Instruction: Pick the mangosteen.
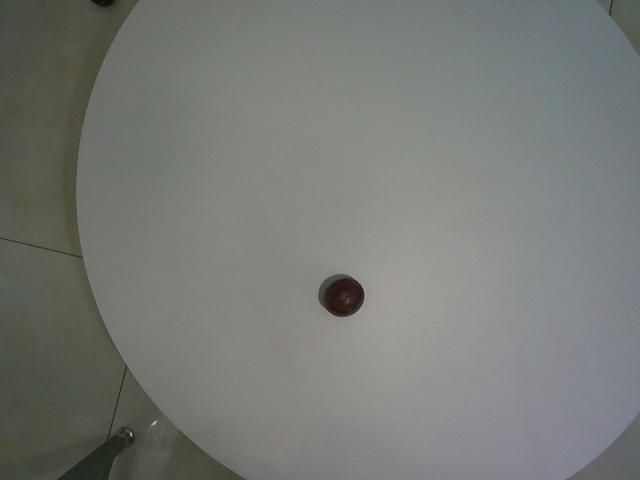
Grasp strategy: vertical